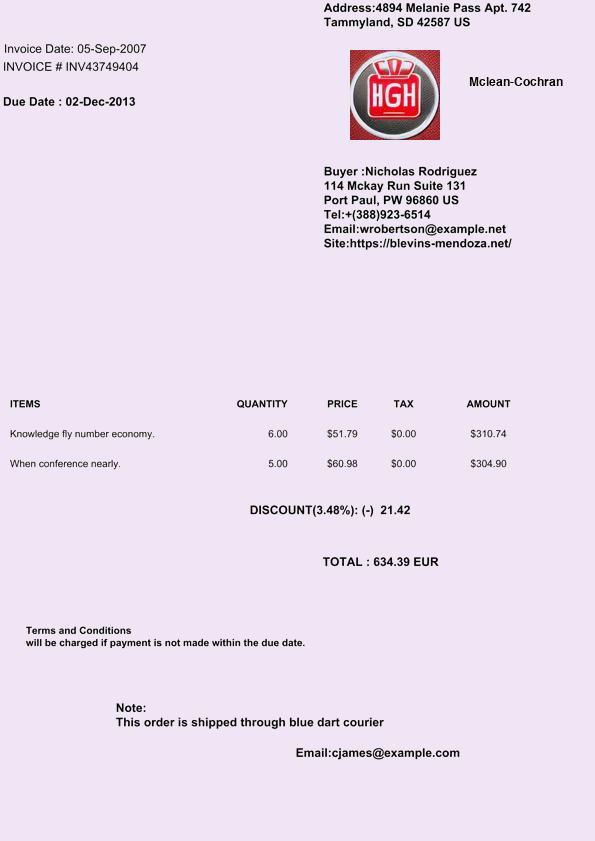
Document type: Invoice